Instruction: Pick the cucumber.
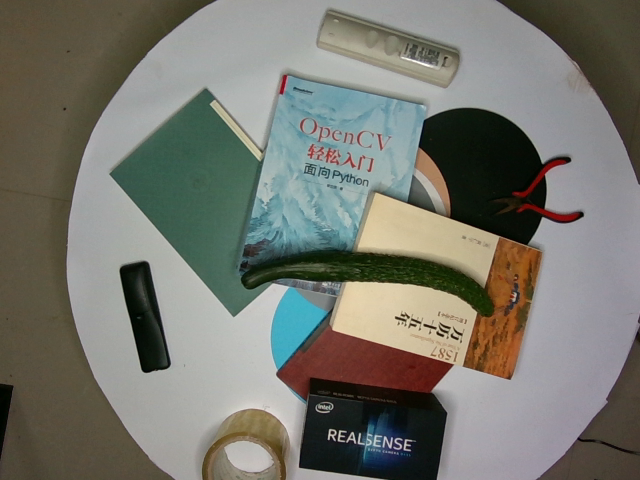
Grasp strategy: vertical